Question: What do the imaging results show?
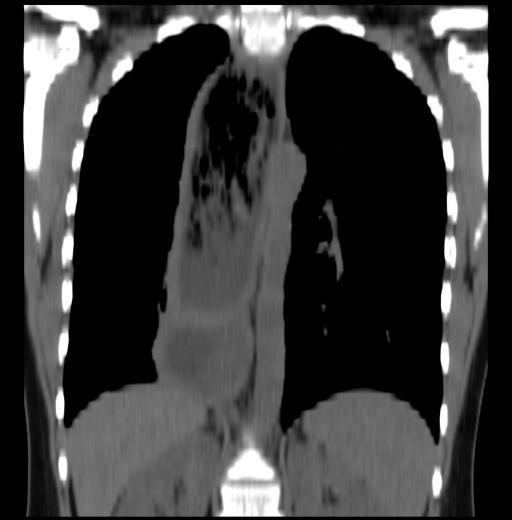
Answer: The imaging shows Frontal chest radiograph demonstrated a wideneded mediastinum on the right side, which on the lateral chest radiograph was a mass within the middle mediastinum superiorly and crossed into the posterior mediastinum inferiorly.

Non-contrast CT examination of the chest demonstrates a diffusely dilated esophagus filled with mottled soft tissue consistent with ingested food material.

Imaged from an upper GI fluoroscopic examination demonstrates a dilated thoracic esophagus with a focal narrowing at the gastroesophageal junction.  A complete lack of peristalsis was noted during the examination. Coronal reconstruction of the axial non-contrast chest CT demonstrates a diffusely dilated esophagus filled with mottled soft tissue consistent with ingested food material..